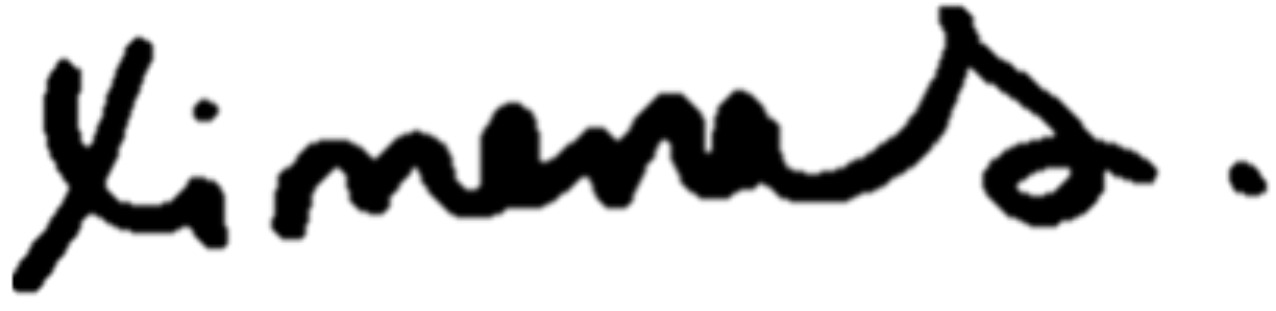
Signature of: ximena sariñana